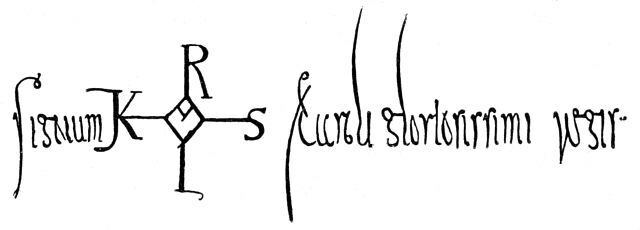
Signature of: charlemagne